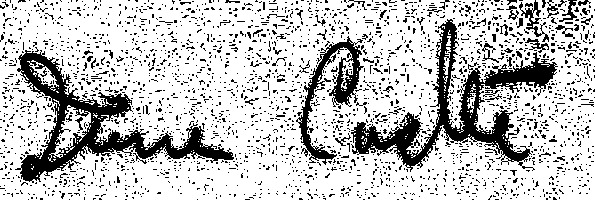
Signature of: irene castle